Question: What is the total amount of taxes owed as per the document?
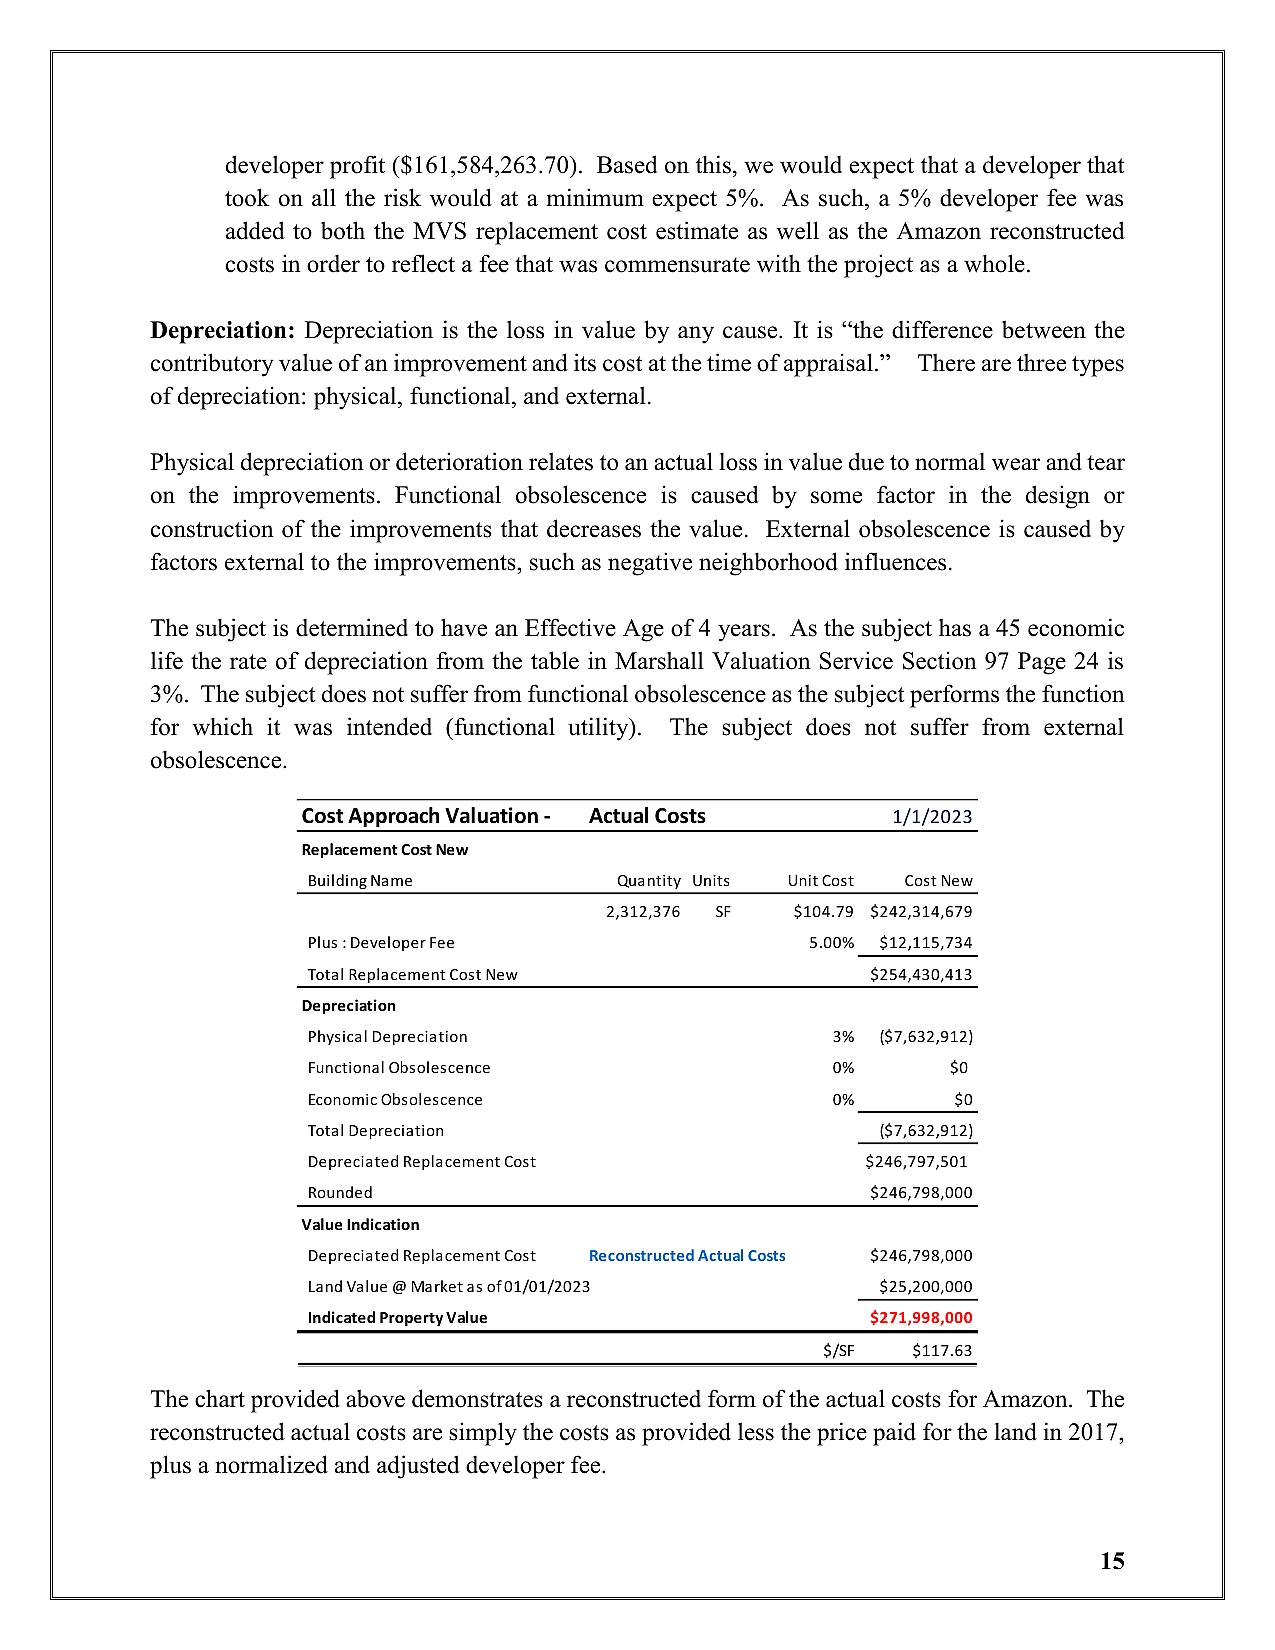
Answer: "$246,798,000 "